Question: How is the history relevant to the case?
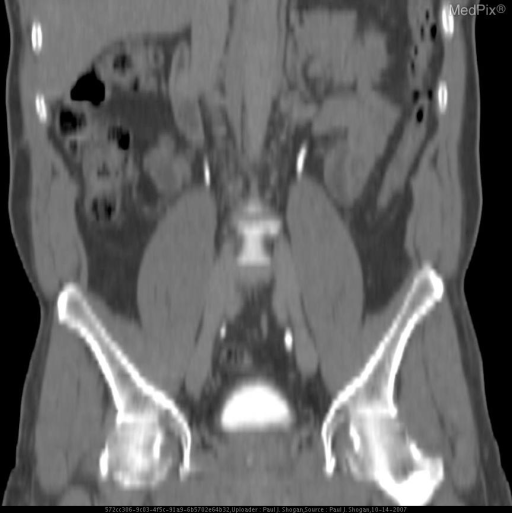
Answer: The patient's history of 55 yo male with gross hematuria. is key in understanding the case.